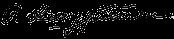
Signature of: sara ashurbeyli